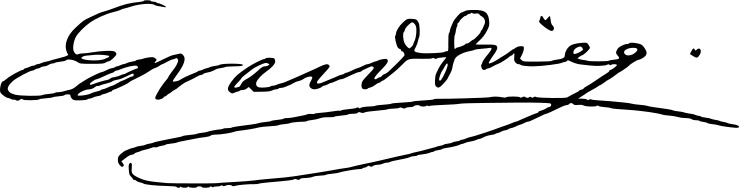
Signature of: edvard grieg